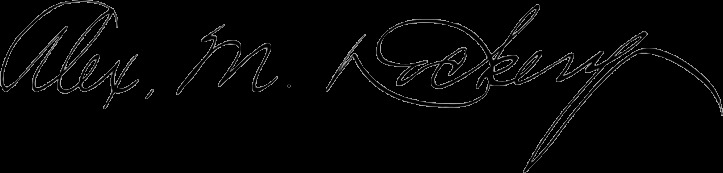
Signature of: alexander monroe dockery